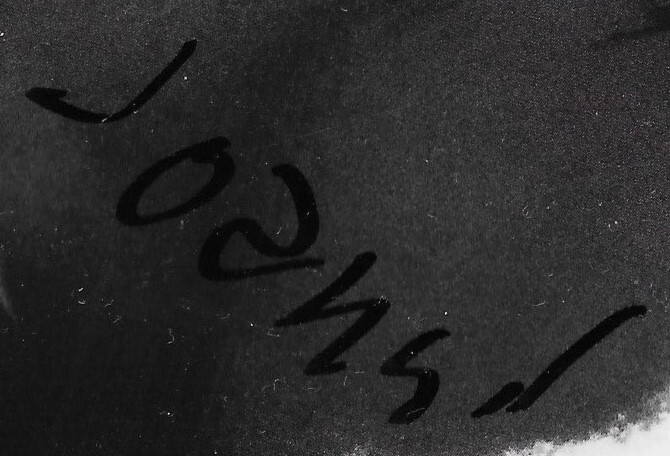
Signature of: joann sfar